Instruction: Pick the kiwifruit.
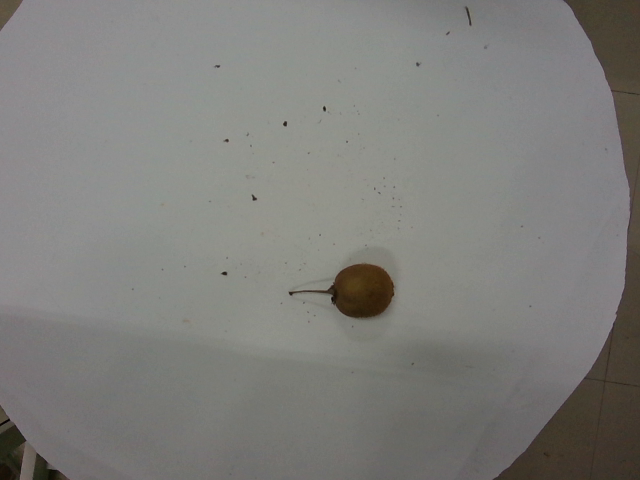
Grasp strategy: vertical